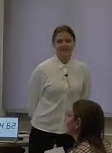
Транскрипция: Надеюсь, Катя подучит слова, но вы...
Категория: Коммуникативные модальности
Подкатегория: Вербальное; Невербальное
Описание действия: Педагог говорит, что надеется на то, что ученик лучше выучит материал и при этом кивает в сторону этого ученика головой, как бы подкрепляя свои слова и убеждая в них.
Контекст и комментарии: Контекст до: ученики оценивали остаточные знания и одна из учениц оценила свои знания с сомнением, потому что плохо заполнила лексику. Реакция после: ученица улыбнулась и посмеялась, хотя опустила глаза. Педагогический эффект: так как педагог обратился к ученику индивидуально и утвердительно преподнес сказанное, вероятно, ученица обратит на ее слова внимание и выучит новую лексику.